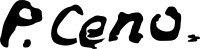
Signature of: petrit ceno